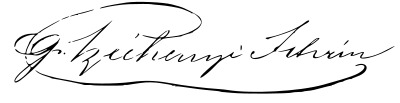
Signature of: istván széchenyi